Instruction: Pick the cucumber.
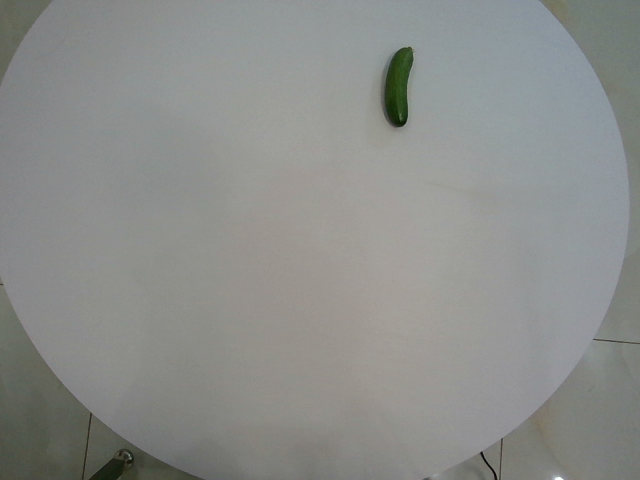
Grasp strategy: vertical